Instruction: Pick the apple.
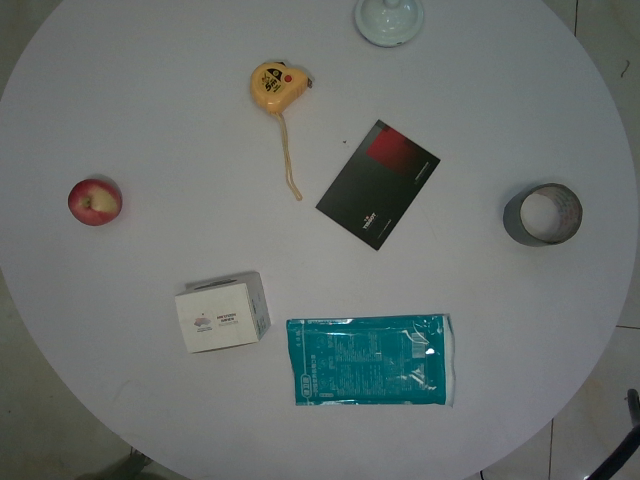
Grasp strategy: vertical